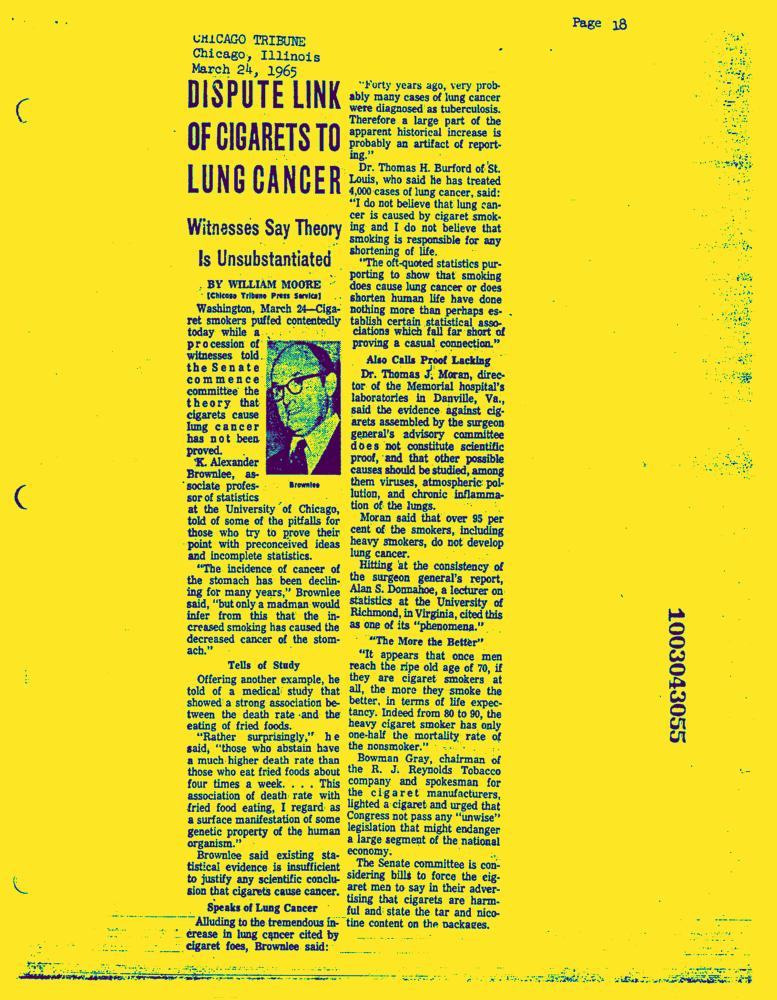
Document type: News-Article